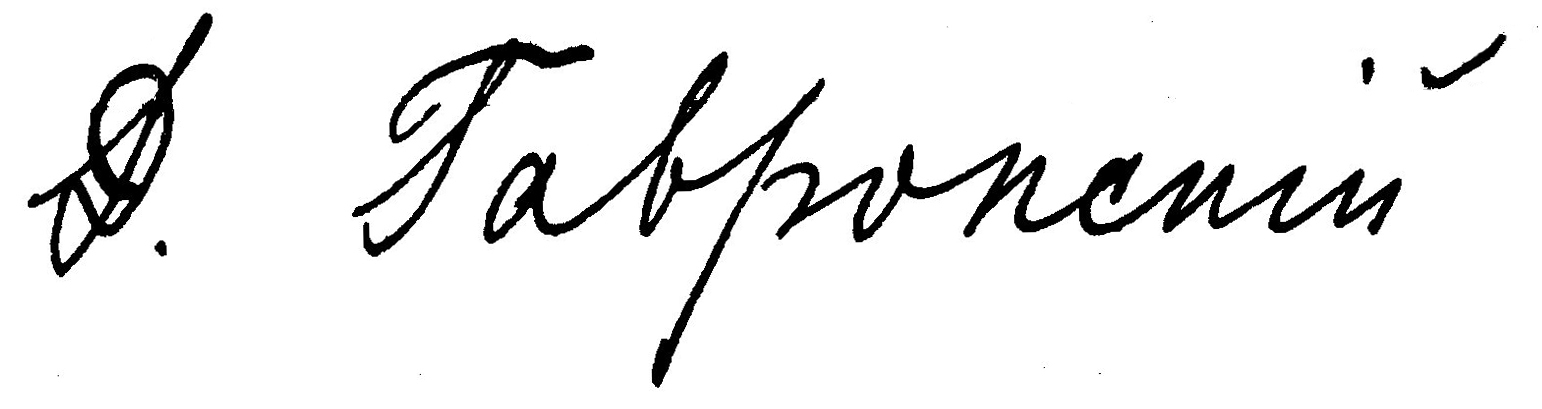
Signature of: dmitri ossipowitsch gawronski